Question: What could the diagnosis suggest?
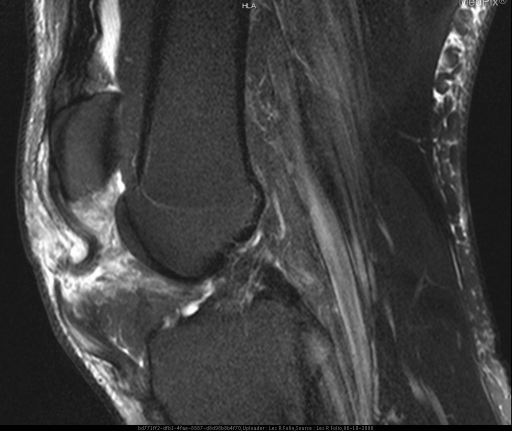
Answer: The possible diagnosis includes •  Trauma due to extreme combat conditions (body armor, heat, stress).
•  Systemic lupus erythematosus
•  Rheumatoid arthritis
•  Steroid use/ abuse.